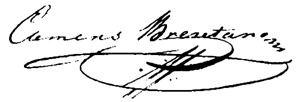
Signature of: clemens brentano